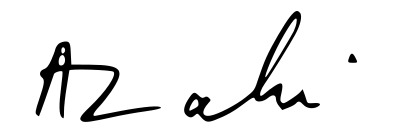
Signature of: ahmed zaki